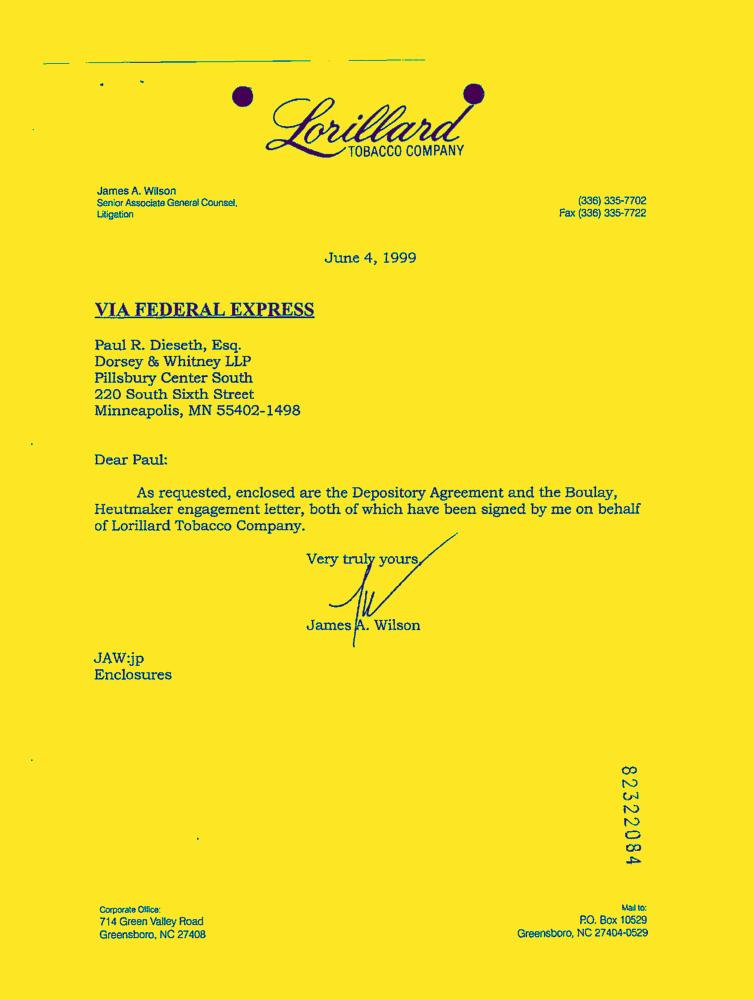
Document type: Letter-Doc